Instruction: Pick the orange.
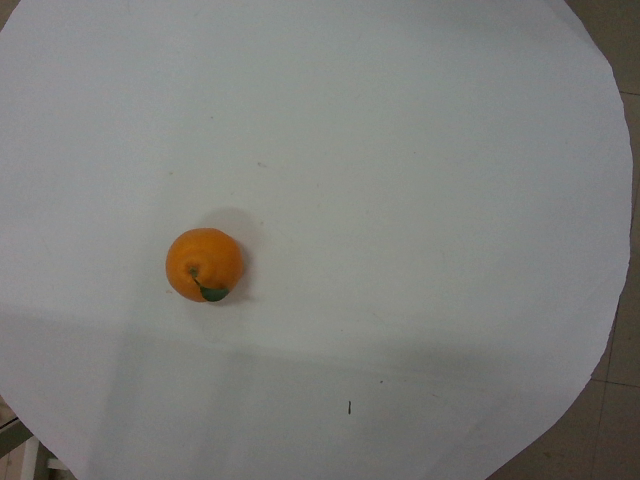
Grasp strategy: vertical